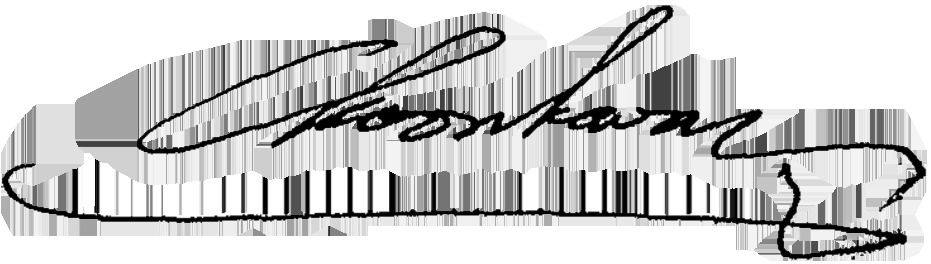
Signature of: chatchai chunhawan